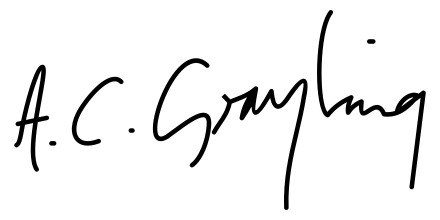
Signature of: a c grayling